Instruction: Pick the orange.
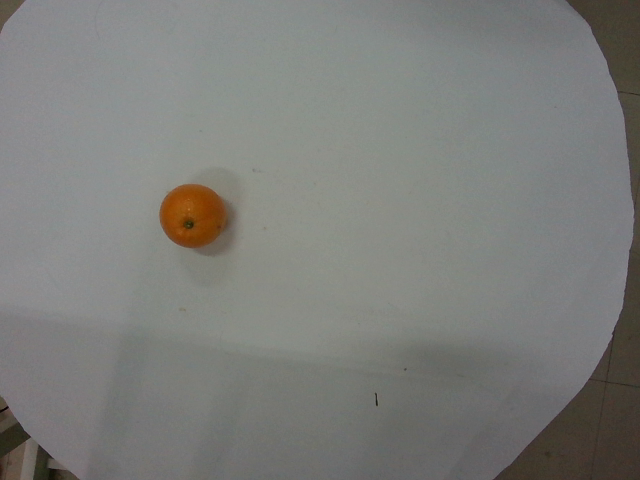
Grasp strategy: vertical